Question: What is the suspected problem?
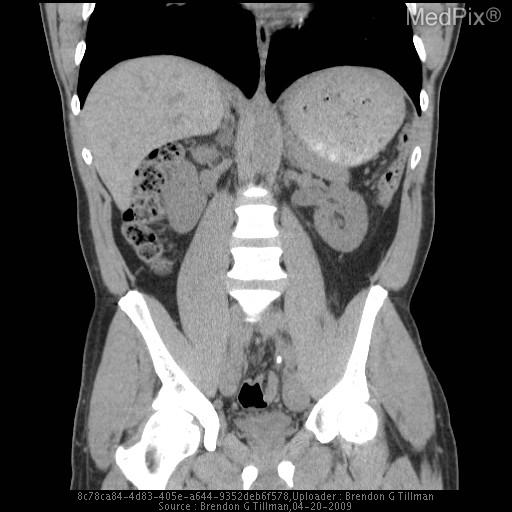
Answer: The findings suggest Non contrast CT of the abdomen demonstrates perinephric stranding of the left kidney and mild hydronephrosis.  Two distal left ureteroliths are present, associated with obstruction and both measuring about 6 mm.  Also fatty replacement of the left psoas muscle from a previous myositis.. More proximal left ureterolith with mild perinephric strandy opacities about the left kidney with associated hydronephrosis.  Incidental note is made of asymmetry of the left psoas size due to atrophy of the left psoas from a previous myositis.. The patient might have a history of 51 y/o male presented to the ER with acute sharp left flank pain and blood in urine..